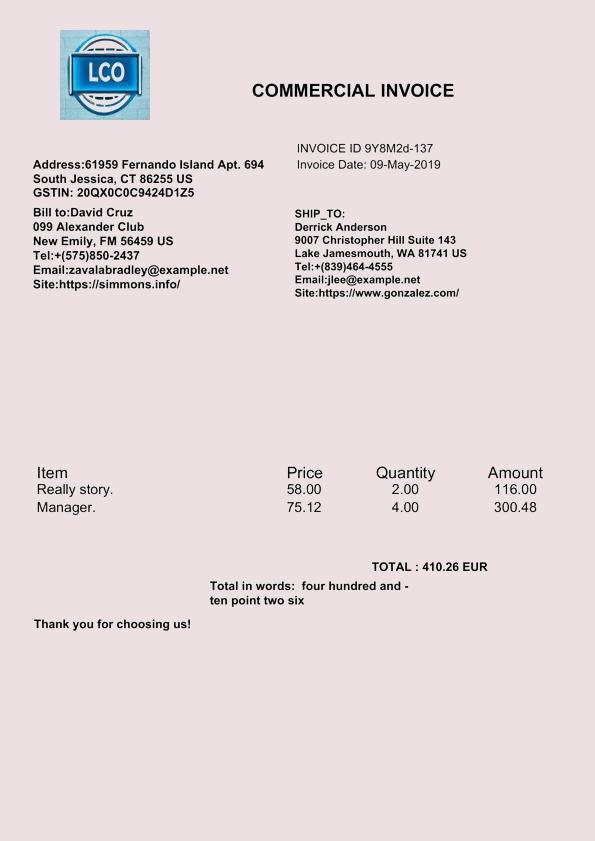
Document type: Invoice